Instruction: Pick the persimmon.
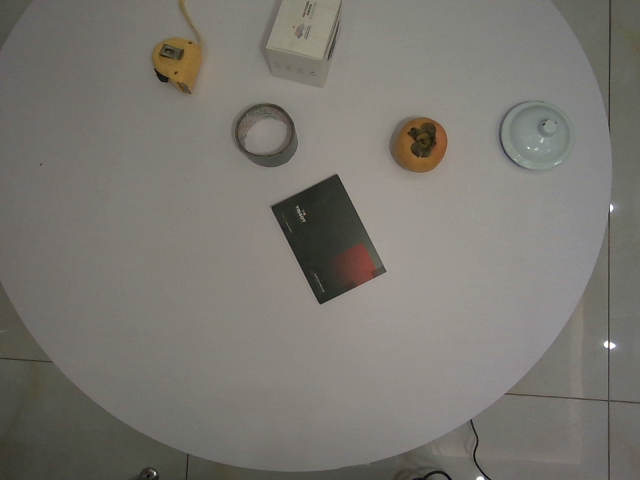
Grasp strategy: vertical